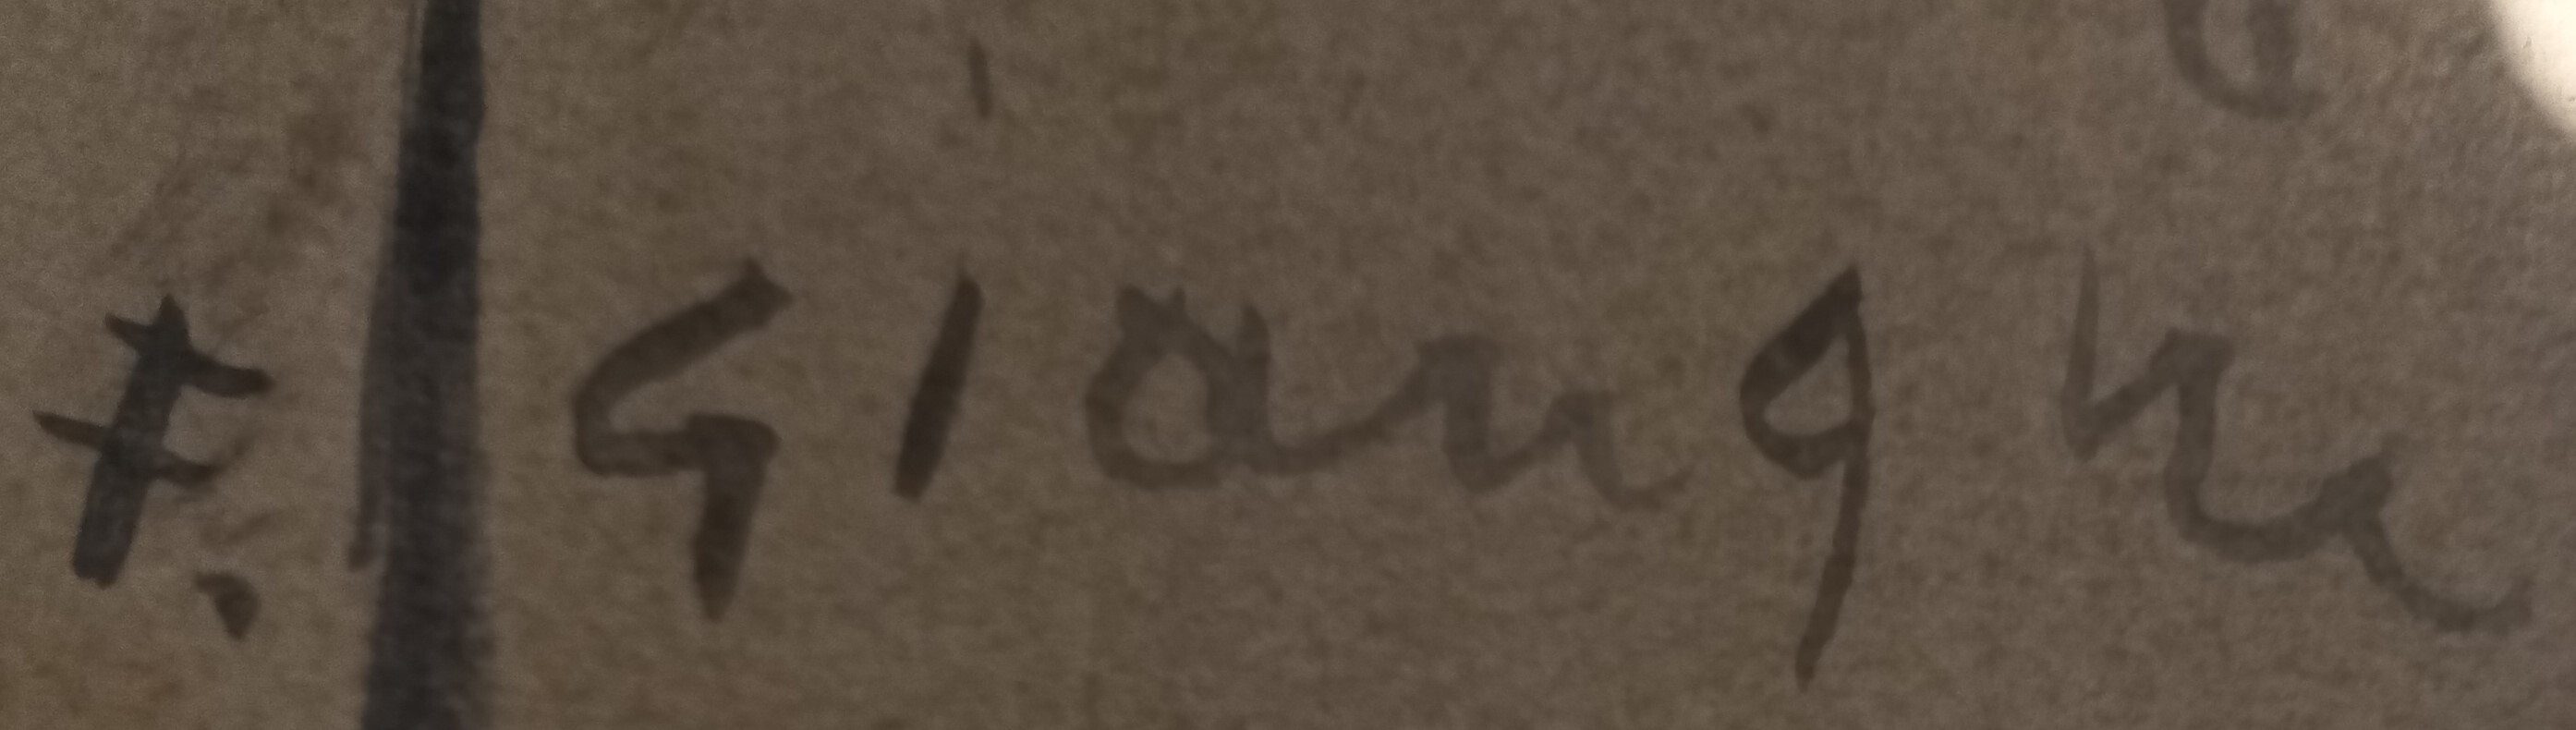
Signature of: fernand giauque